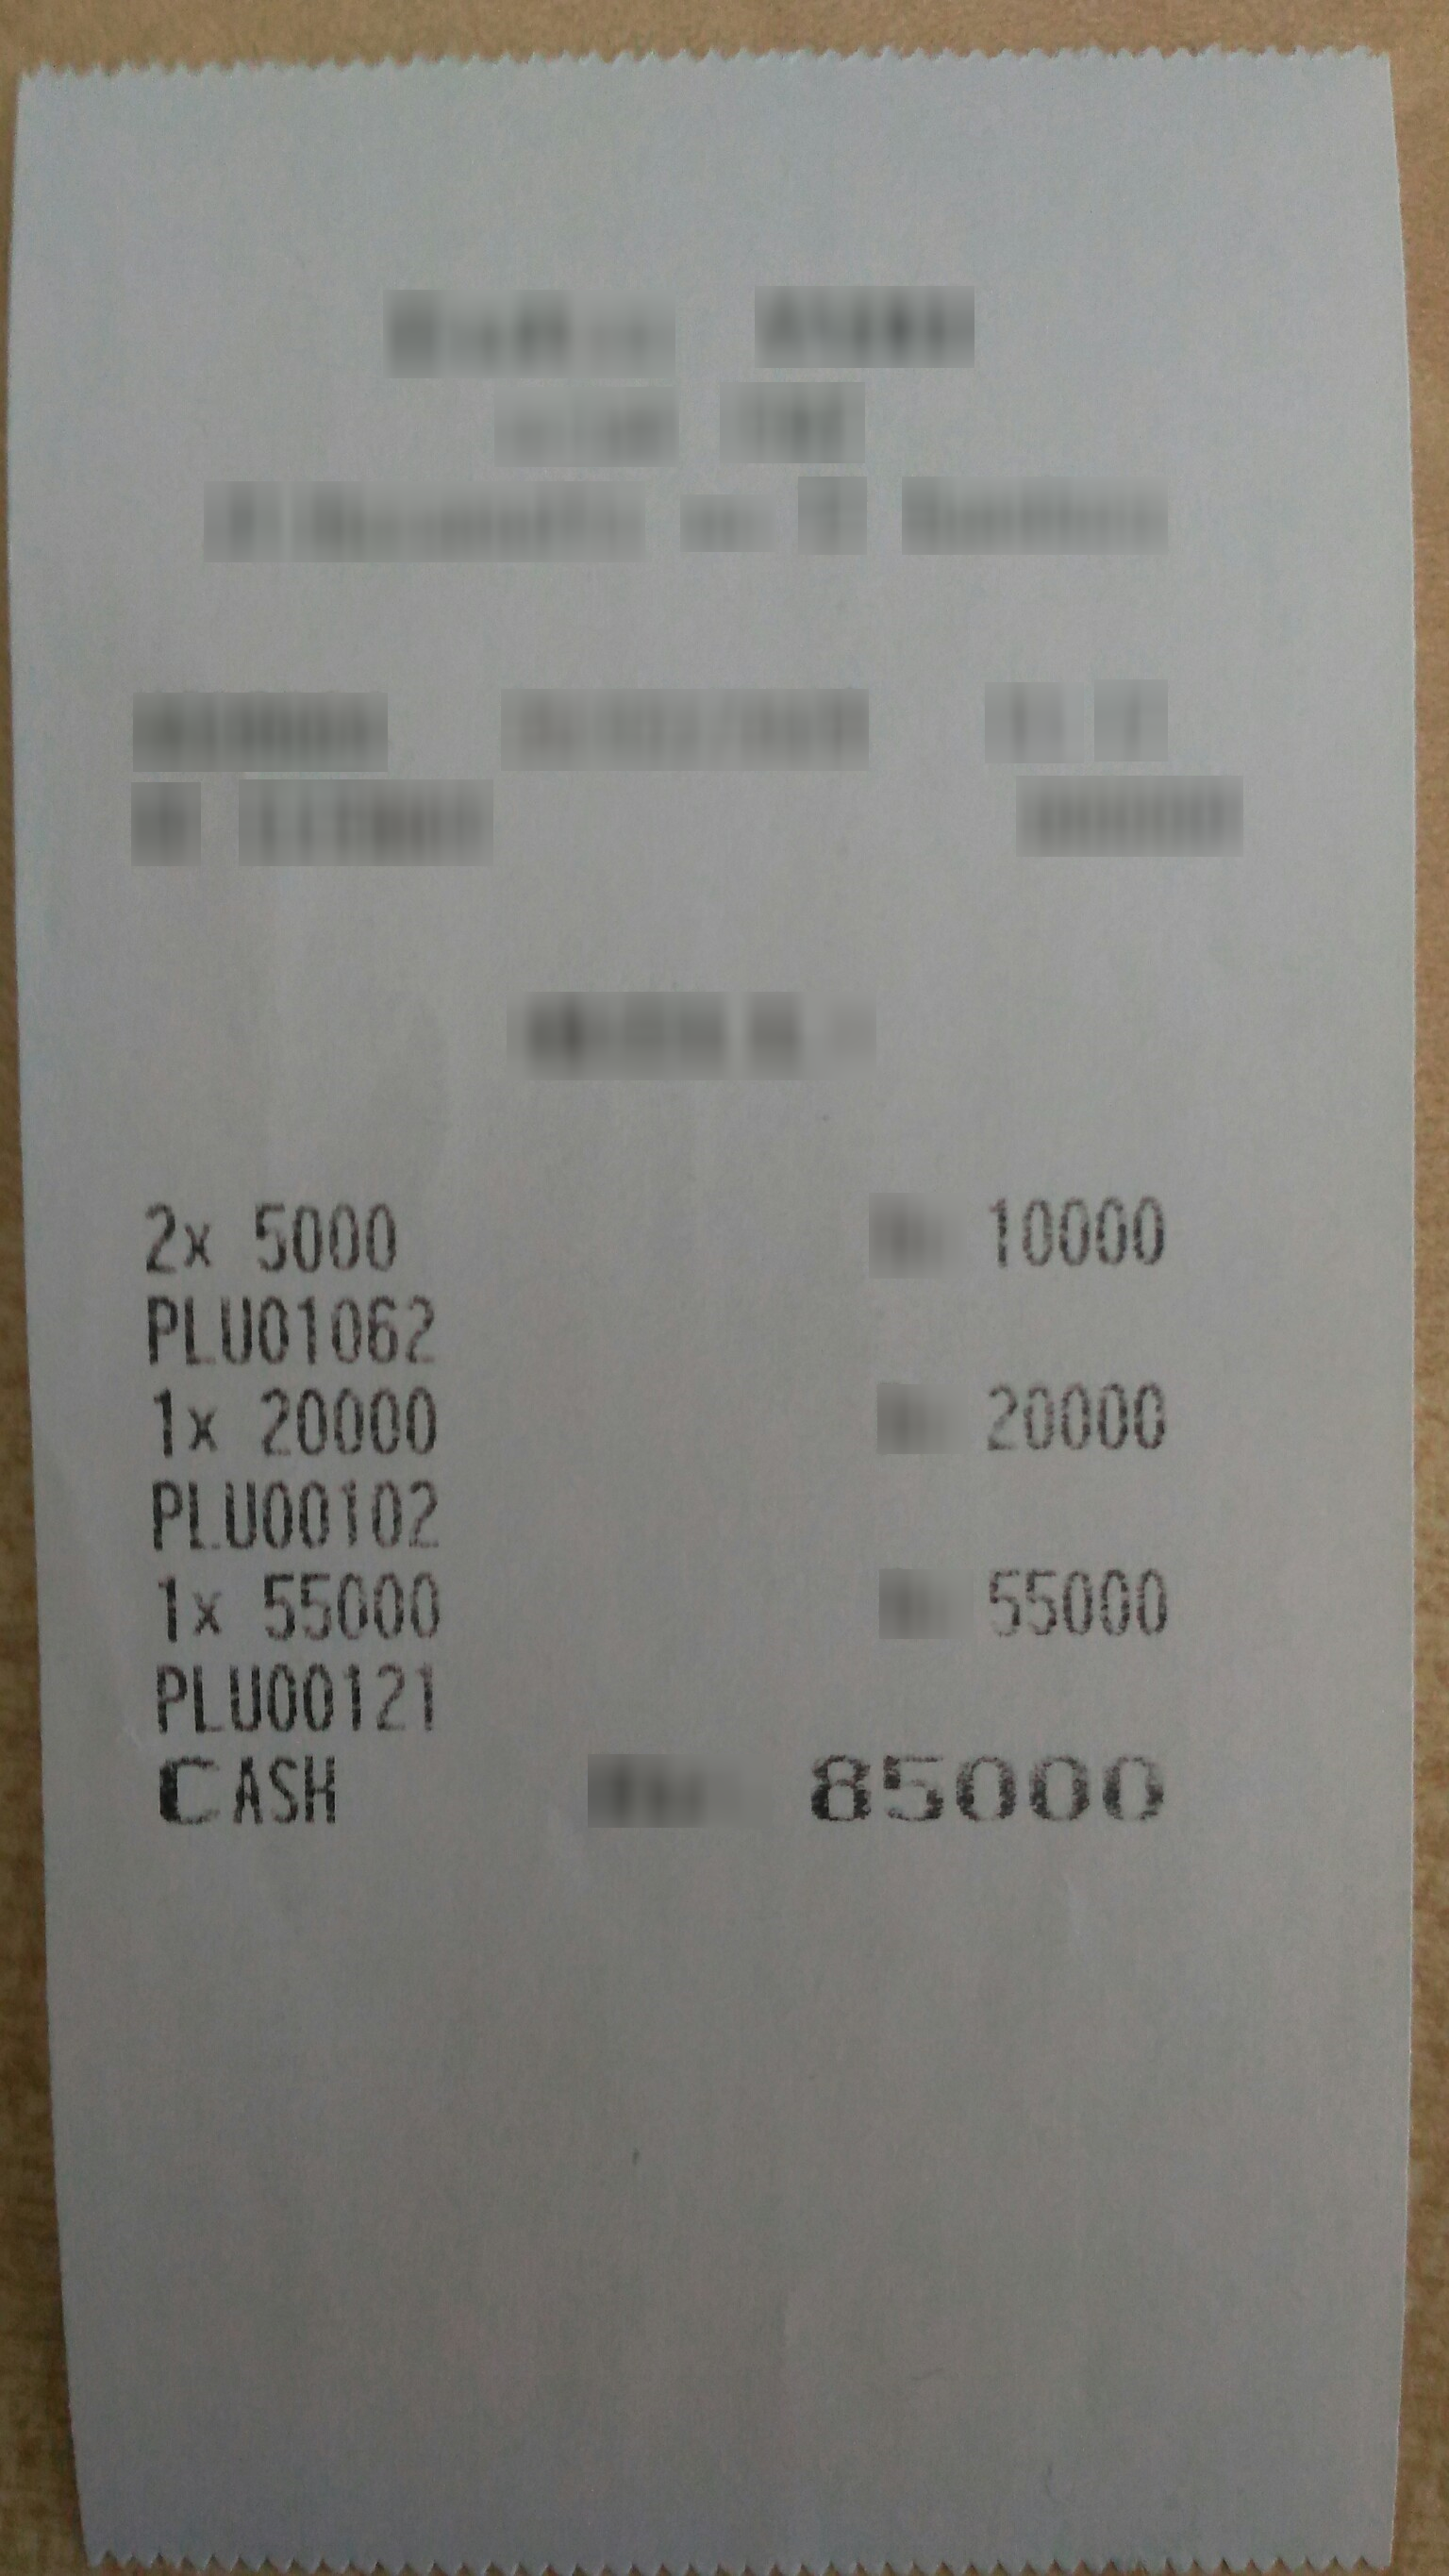
Number of items: 3
OCR text regions:
text: 2x
text: 5000
text: 10000
text: PLU01062
text: 1x
text: 20000
text: 20000
text: PLU00102
text: 1x
text: 55000
text: 55000
text: PLU00121
text: CASH
text: 85000